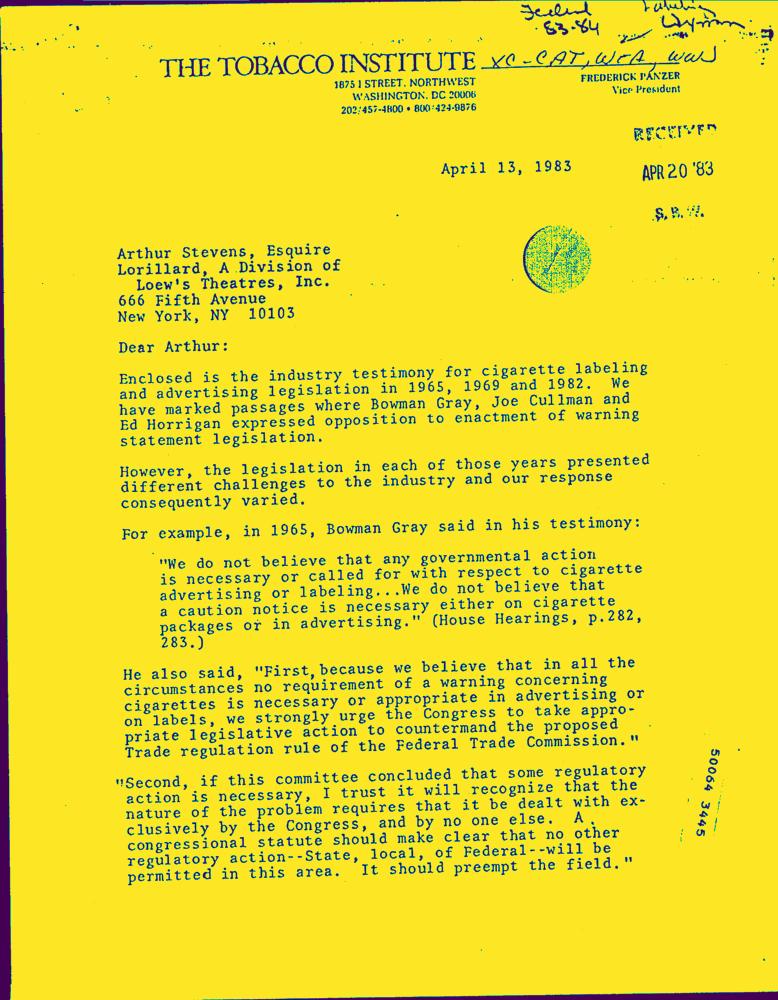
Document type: Letter-Doc